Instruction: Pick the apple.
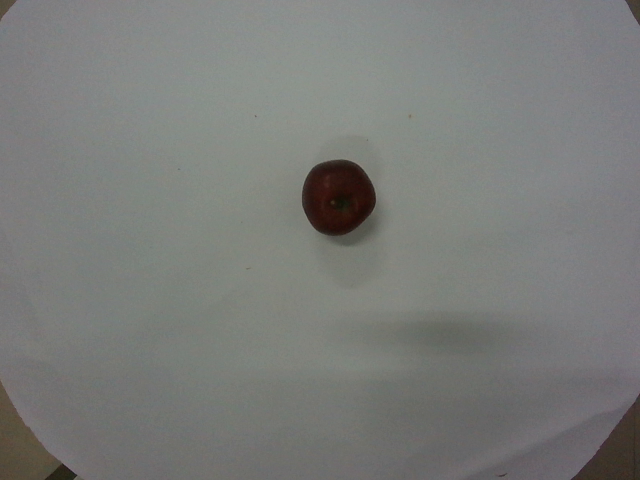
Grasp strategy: vertical